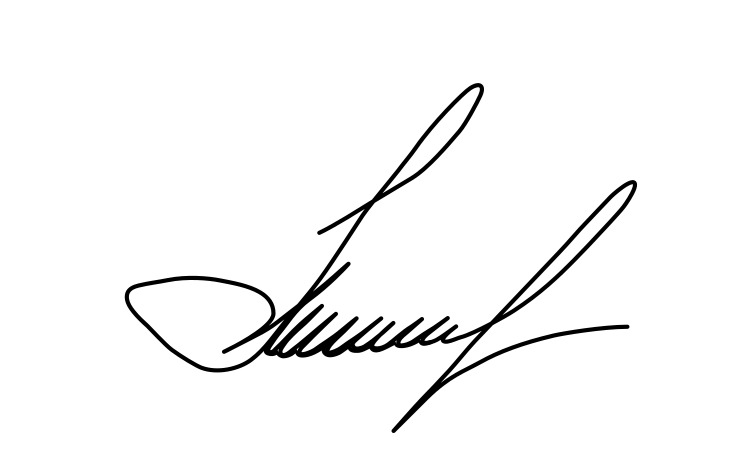
Signature of: vladislav inozemtsev